Question: What is the suspected problem?
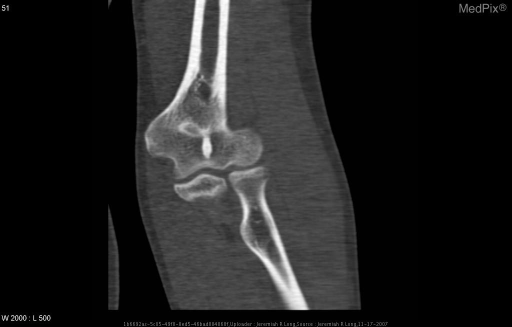
Answer: The findings suggest Frontal and lateral radiographs of the left elbow demonstrate normal alignment and joint spaces.  Negative for fracture.  At the intracondylar portion of the distal humeral metaphysis there is a non-aggressive sub-1 cm sclerotic focus within the medullary cavity.  There is no osseous expansion, periosteal reaction or associated soft tissue mass.  Multiplanar non-contrast CT images of the distal humerus show that the sclerotic focus has tiny spicules projecting outward to the surrounding medullary cavity.. Multiplanar non-contrast CT images of the distal humerus show that the sclerotic focus has tiny spicules projecting outward to the surrounding medullary cavity.. The patient might have a history of 24 year old male with ulnar sided left elbow pain..